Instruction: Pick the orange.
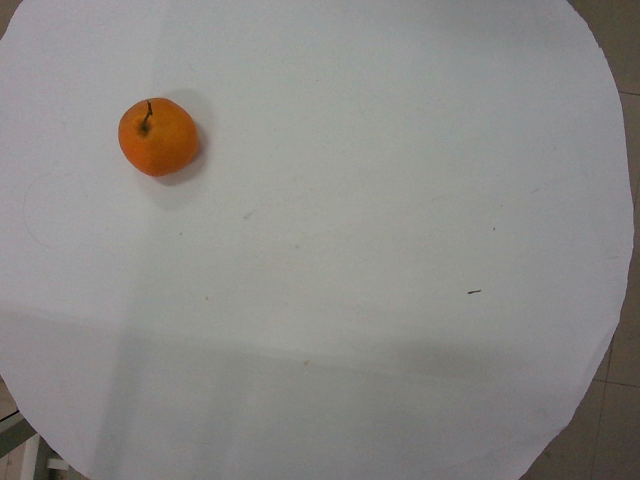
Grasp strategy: vertical